Question: What is the potential diagnosis?
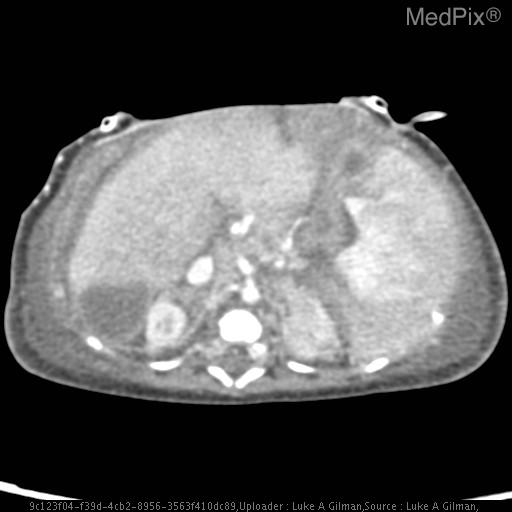
Answer: The possible diagnosis includes •  PHAVER Syndrome
•  Patau Syndrome (T13)
•  Edward's Syndrome (T18)
•  Tracheoesophageal Fistula
•  VACTERL Syndrome.